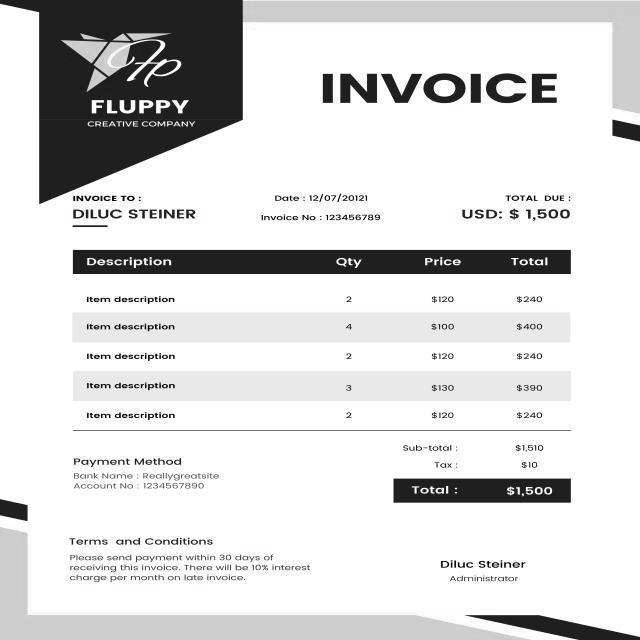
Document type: Invoice